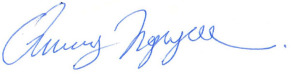
Signature of: quang nguyen